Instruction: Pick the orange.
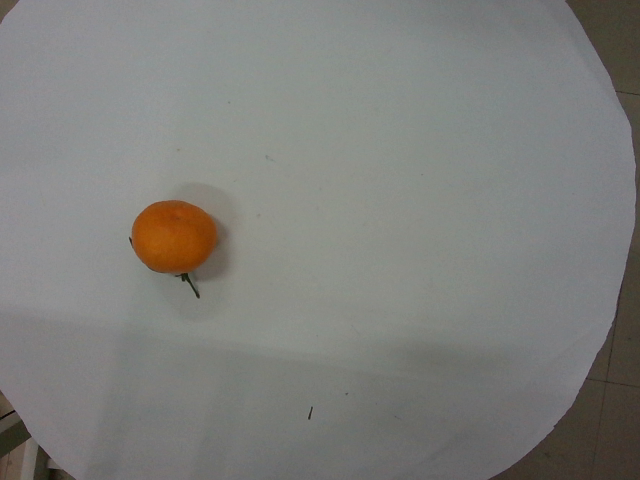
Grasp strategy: vertical